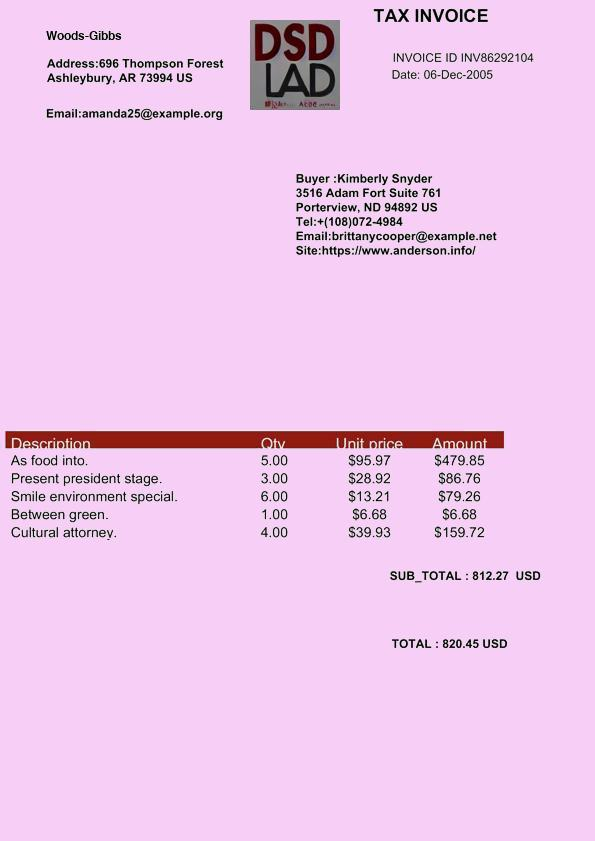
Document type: Invoice